Question: How is the history relevant to the case?
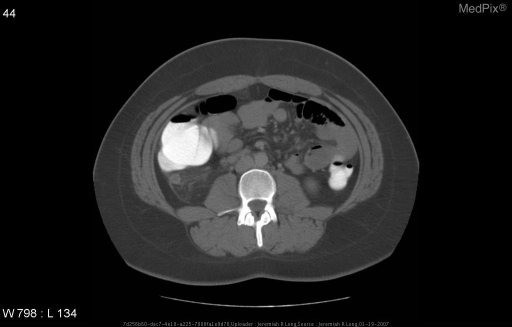
Answer: The patient's history of 17 year old female presented to the emergency room with a 12 hour history of abdominal pain that began in her periumbilical region and progressed to the right mid abdomen. is key in understanding the case.